Question: How does the patient history play a role?
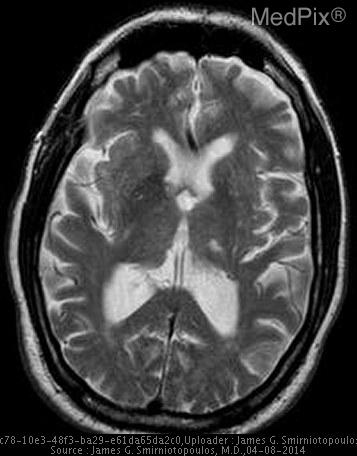
Answer: The patient's history of 79 y.o. man had 2 episodes (approx. 2 months apart) of sudden expressive aphasia (word finding difficulty) lasting 30 - 45 minutes - each with complete resolution. The first episode was in early four months ago; and, the most recent was three months ago.  He was labeled with a TIA diagnosis; and, had negative carotid US and negative echocardiograms (for thrombus) - but with a <50% carotid stenosis.

PMH - He has atrial fibrillation and has always been appropriately anticoagulated with warfarin.   He does not drink EtOH or smoke, he has medication-controlled hypertension. is key in understanding the case.